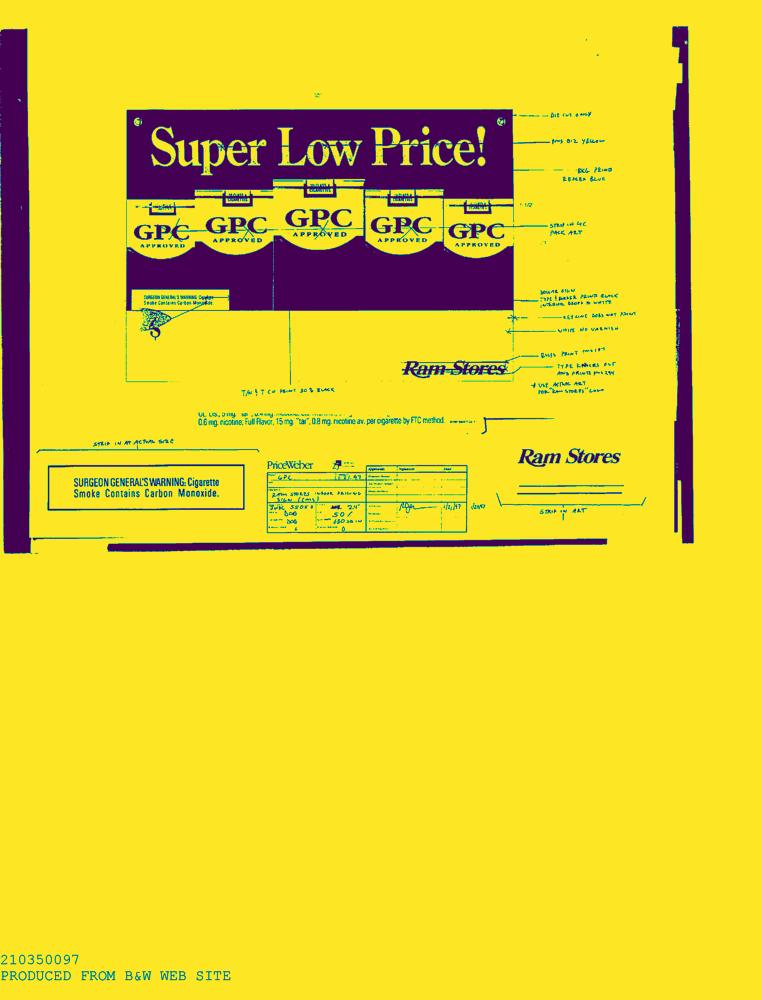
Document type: AD